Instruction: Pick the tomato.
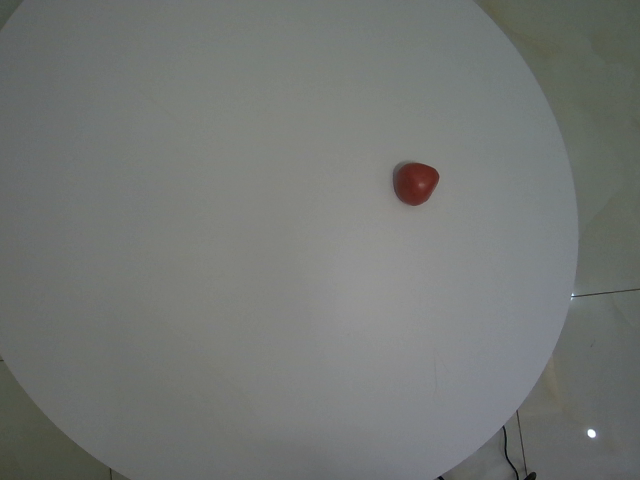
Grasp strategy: vertical